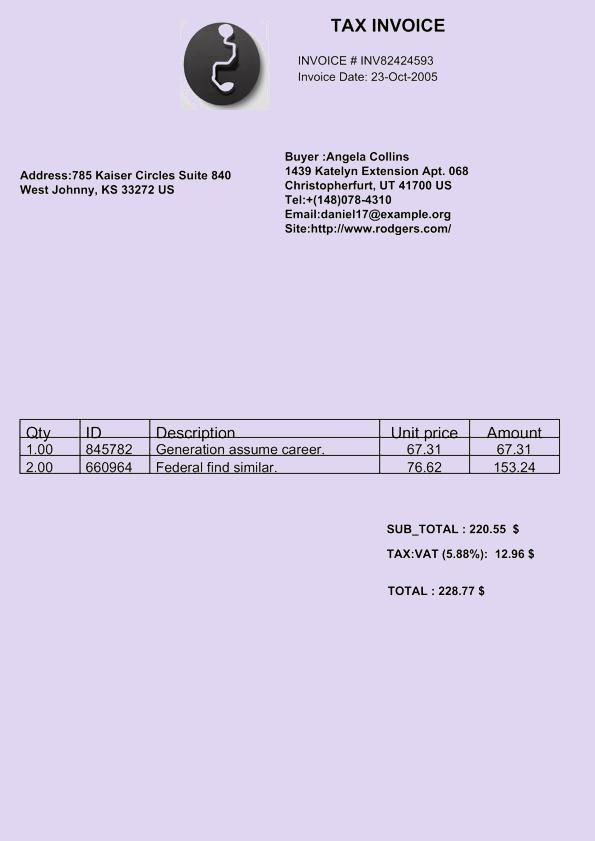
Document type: Invoice